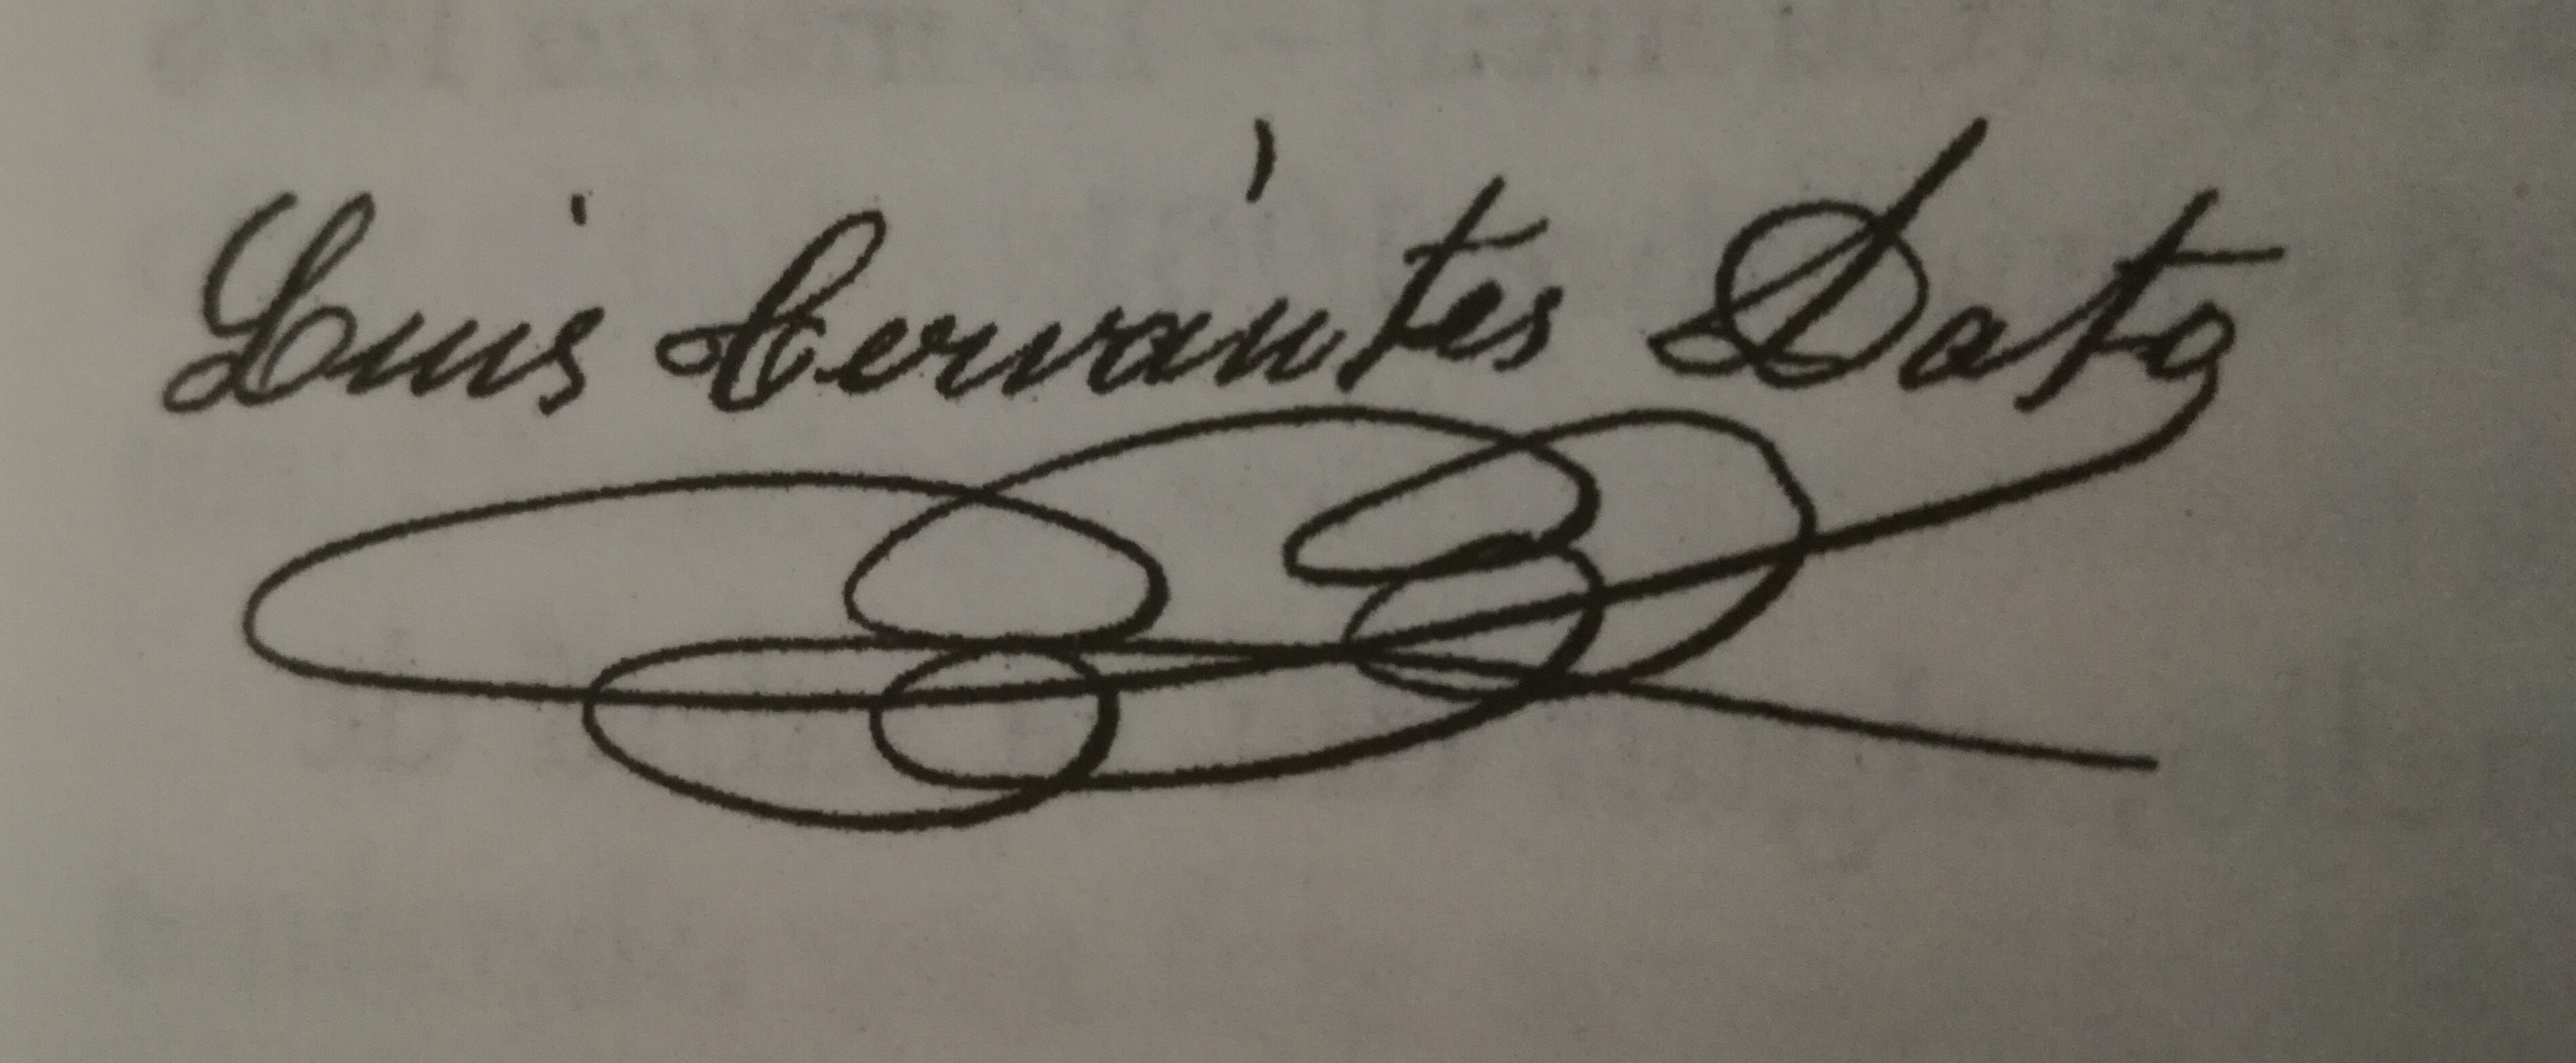
Signature of: luis cervantes dato